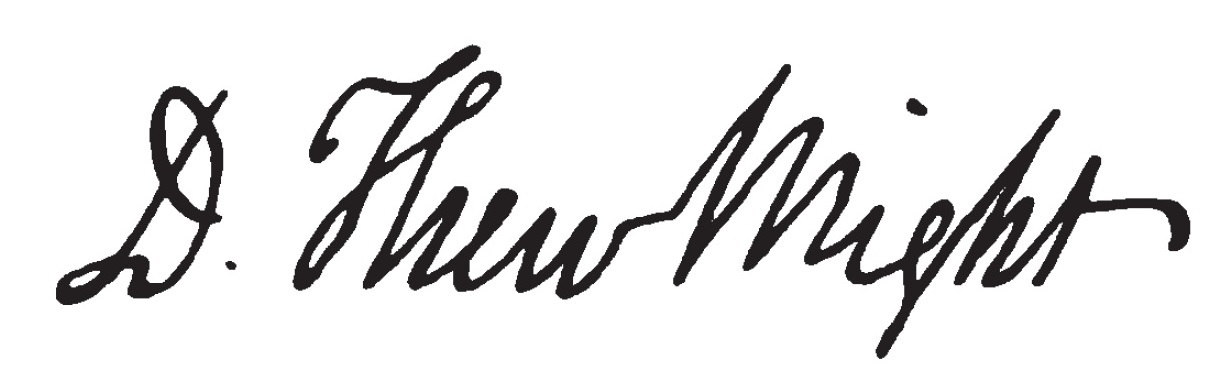
Signature of: daniel thew wright sr